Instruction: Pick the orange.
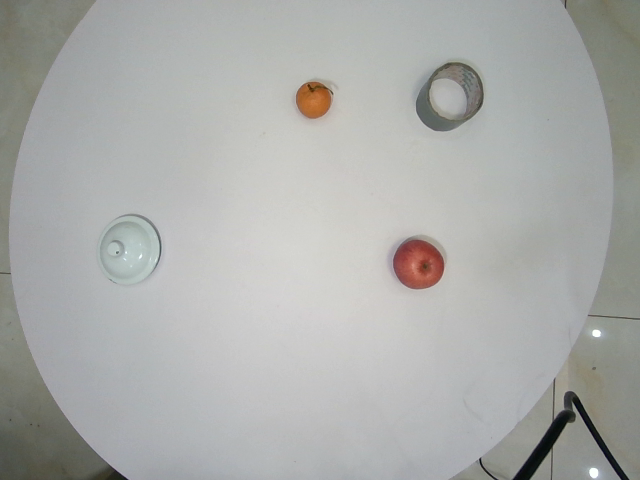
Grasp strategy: vertical